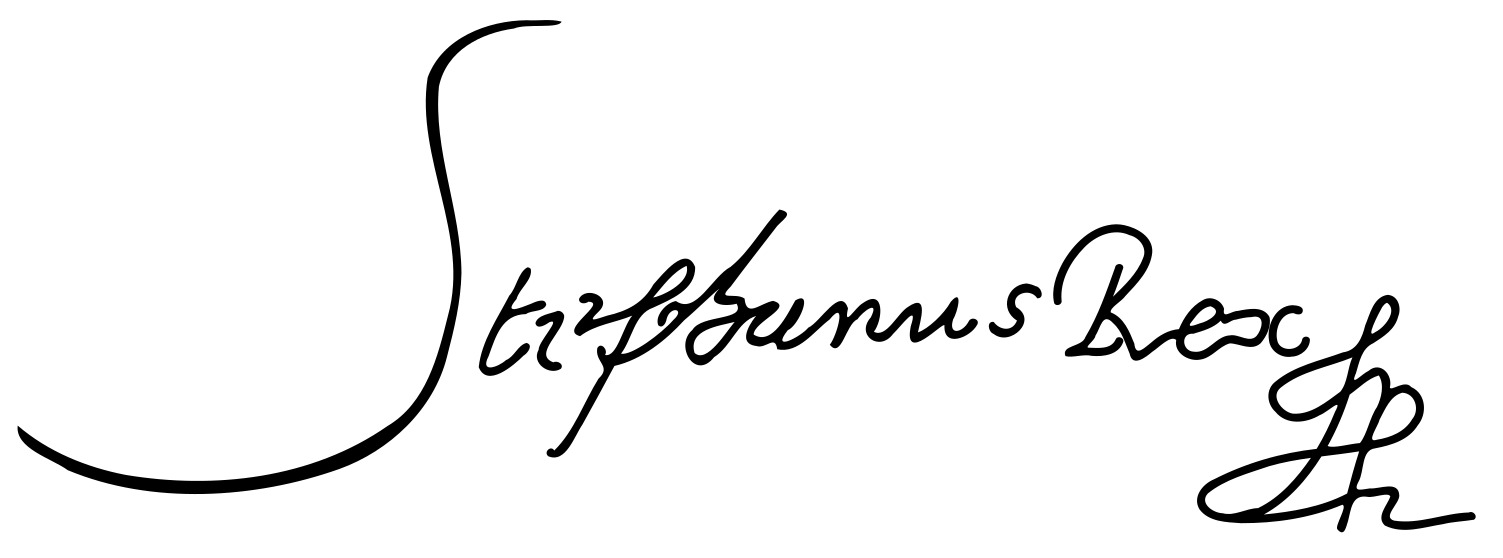
Signature of: stephen báthory